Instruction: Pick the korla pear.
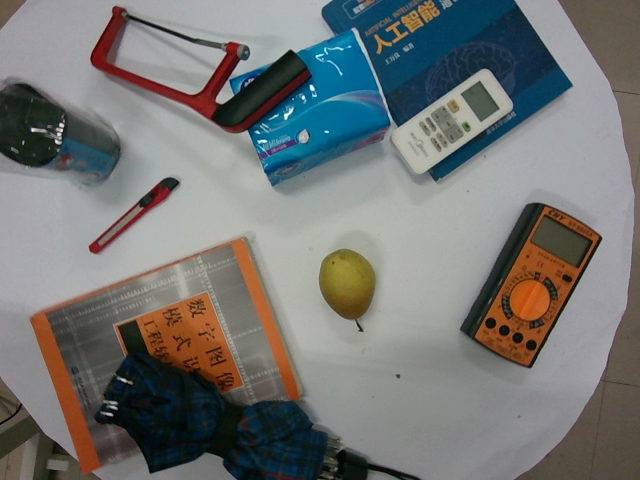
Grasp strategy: vertical